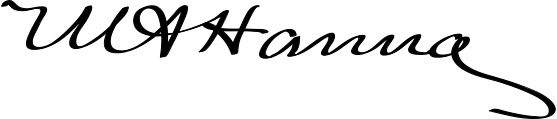
Signature of: mark hanna